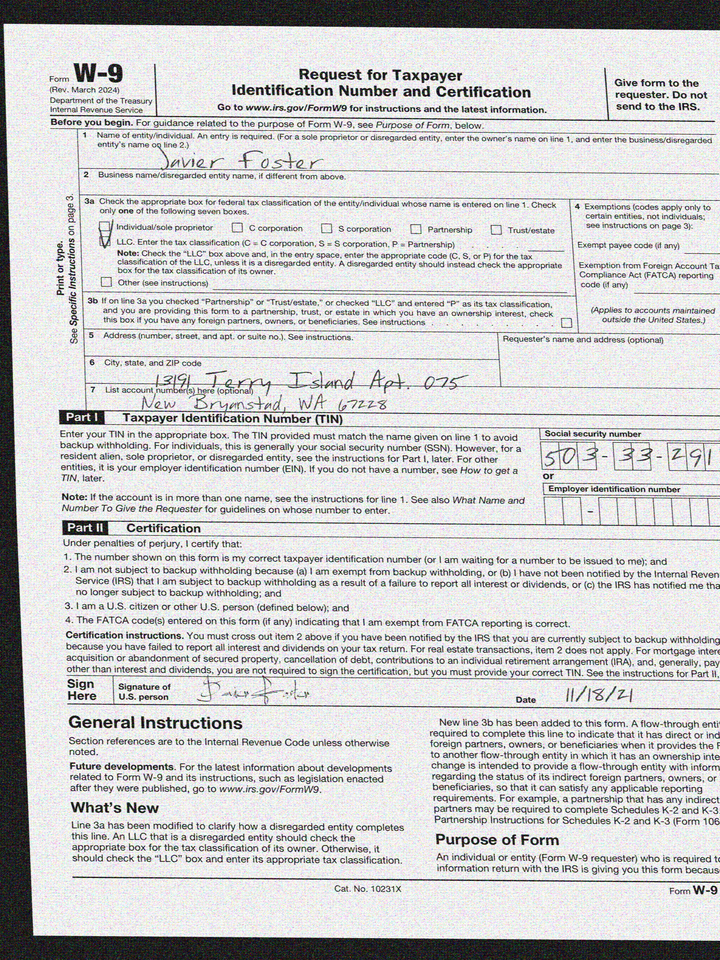
adr1: 13191 Terry Island Apt. 075
adr2: New Bryanstad, WA 67228
cbx: yes
ssn: 503332915
enm: Javier Foster
sdt: 11/18/21